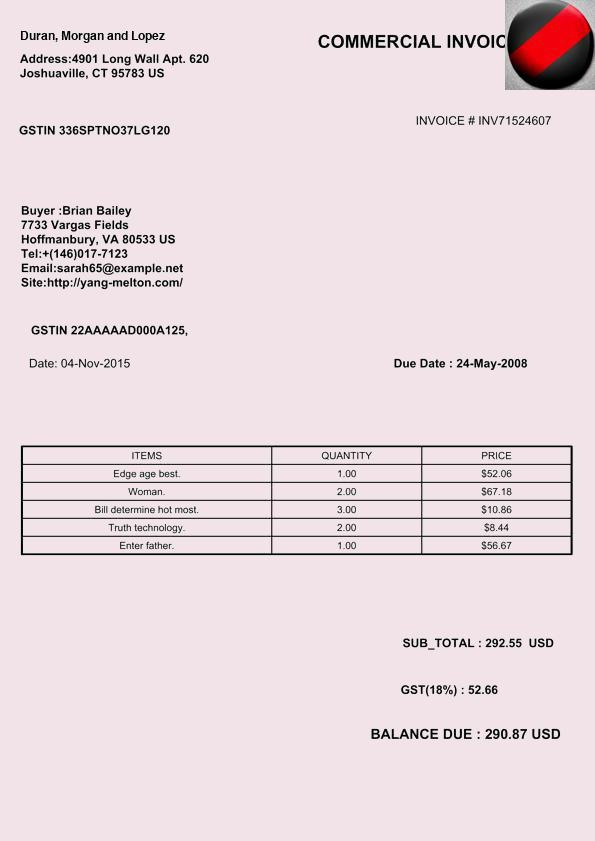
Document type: Invoice